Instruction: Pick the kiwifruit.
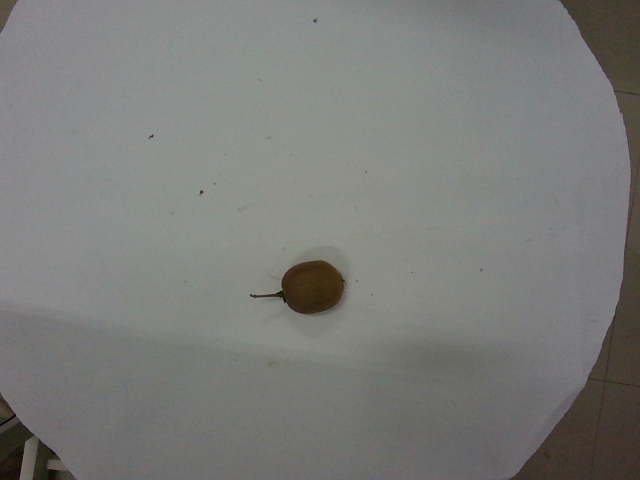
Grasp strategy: vertical